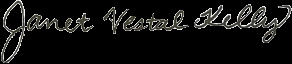
Signature of: janet vestal kelly